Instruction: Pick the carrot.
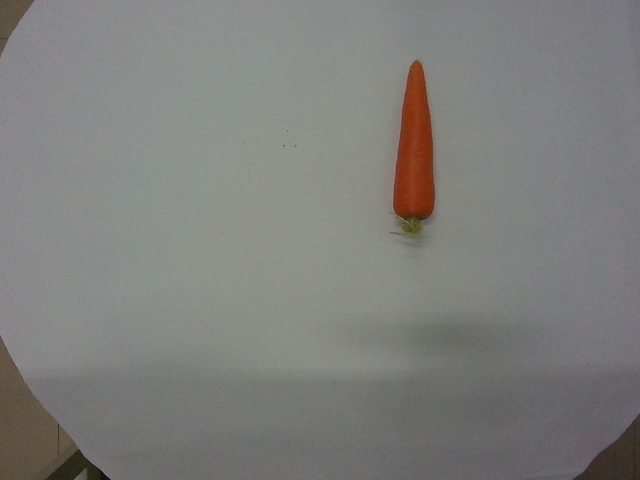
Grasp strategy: vertical